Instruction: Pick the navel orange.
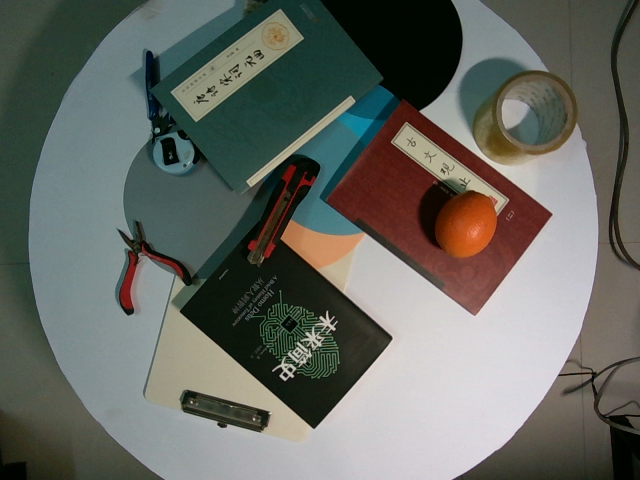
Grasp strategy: vertical